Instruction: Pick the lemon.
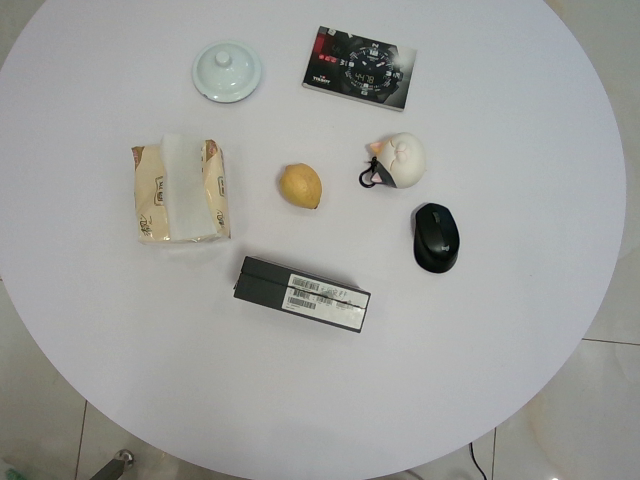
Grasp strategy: vertical